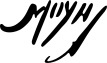
Signature of: joaquín moya